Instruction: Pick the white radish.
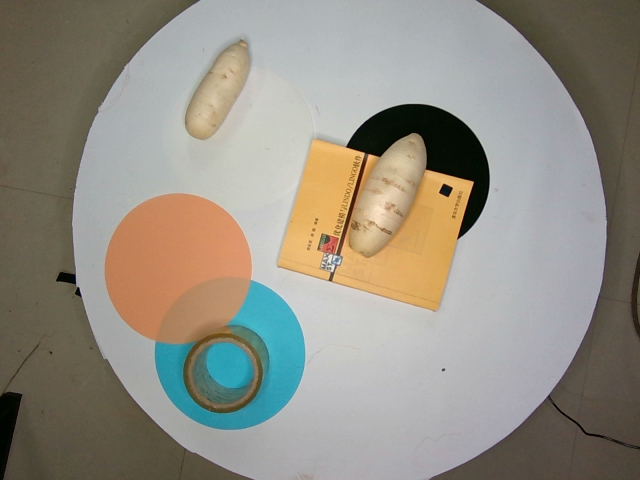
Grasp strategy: vertical